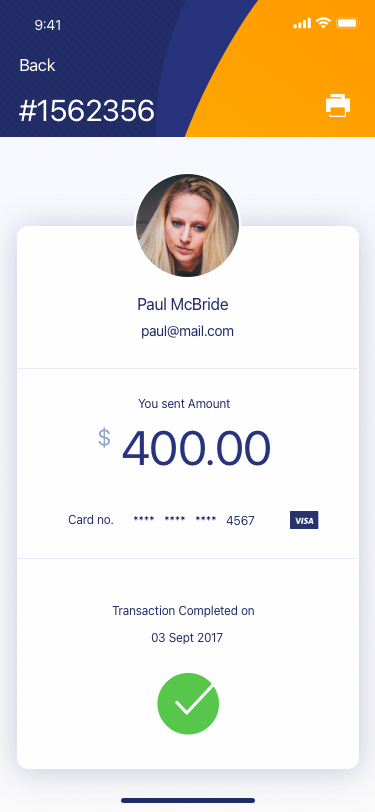
Text in this UI design:
Card no.
****   ****   ****   4567
Paul McBride
paul@mail.com
You sent Amount
Transaction Completed on
03 Sept 2017
 400.00
$
#1562356
Back